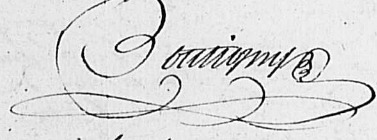
Signature of: pierre hippolyte boutigny